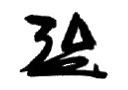
Signature of: kōki hirota